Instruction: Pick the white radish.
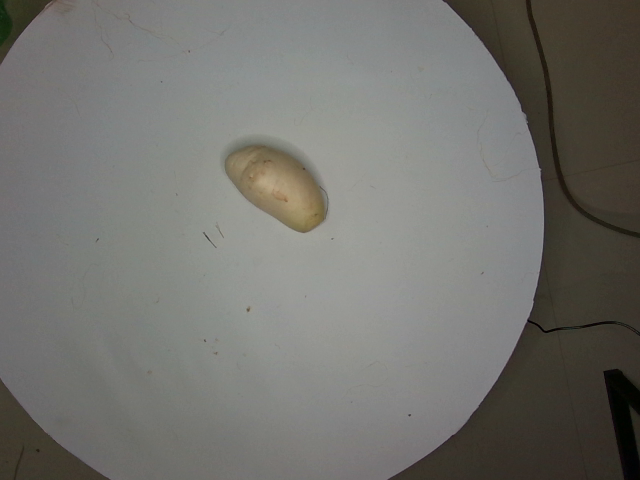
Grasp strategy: vertical